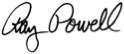
Signature of: ray powell